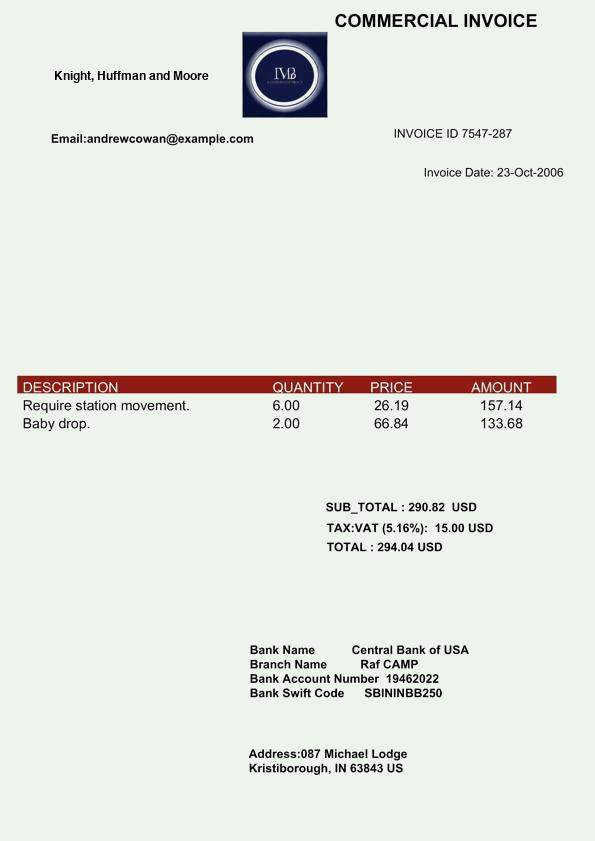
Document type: Invoice